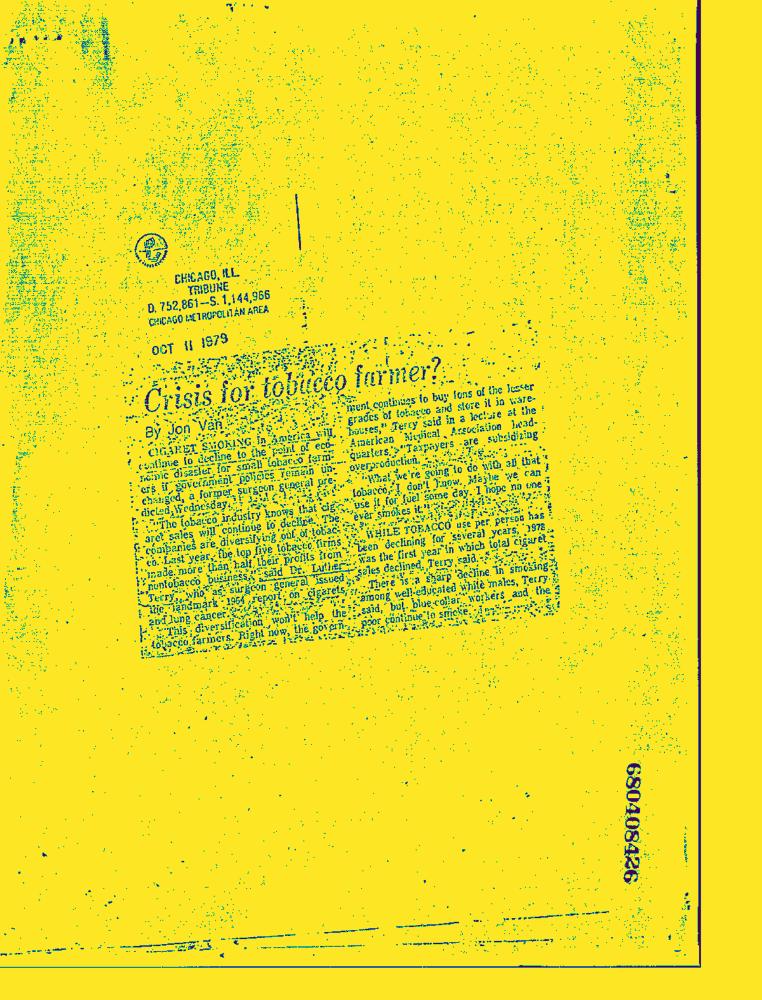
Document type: News-Article